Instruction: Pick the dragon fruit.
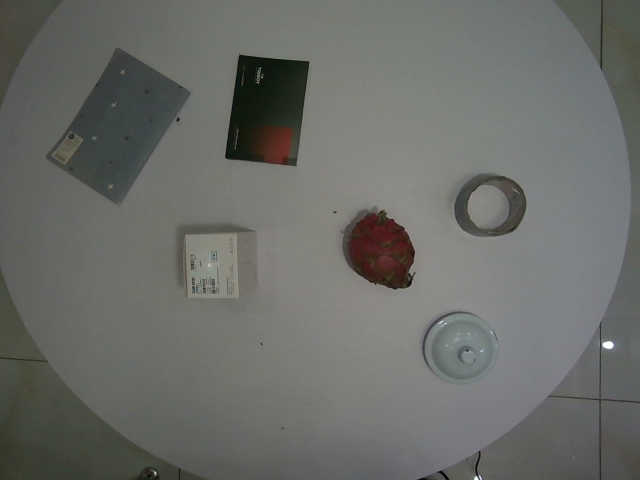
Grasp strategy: vertical